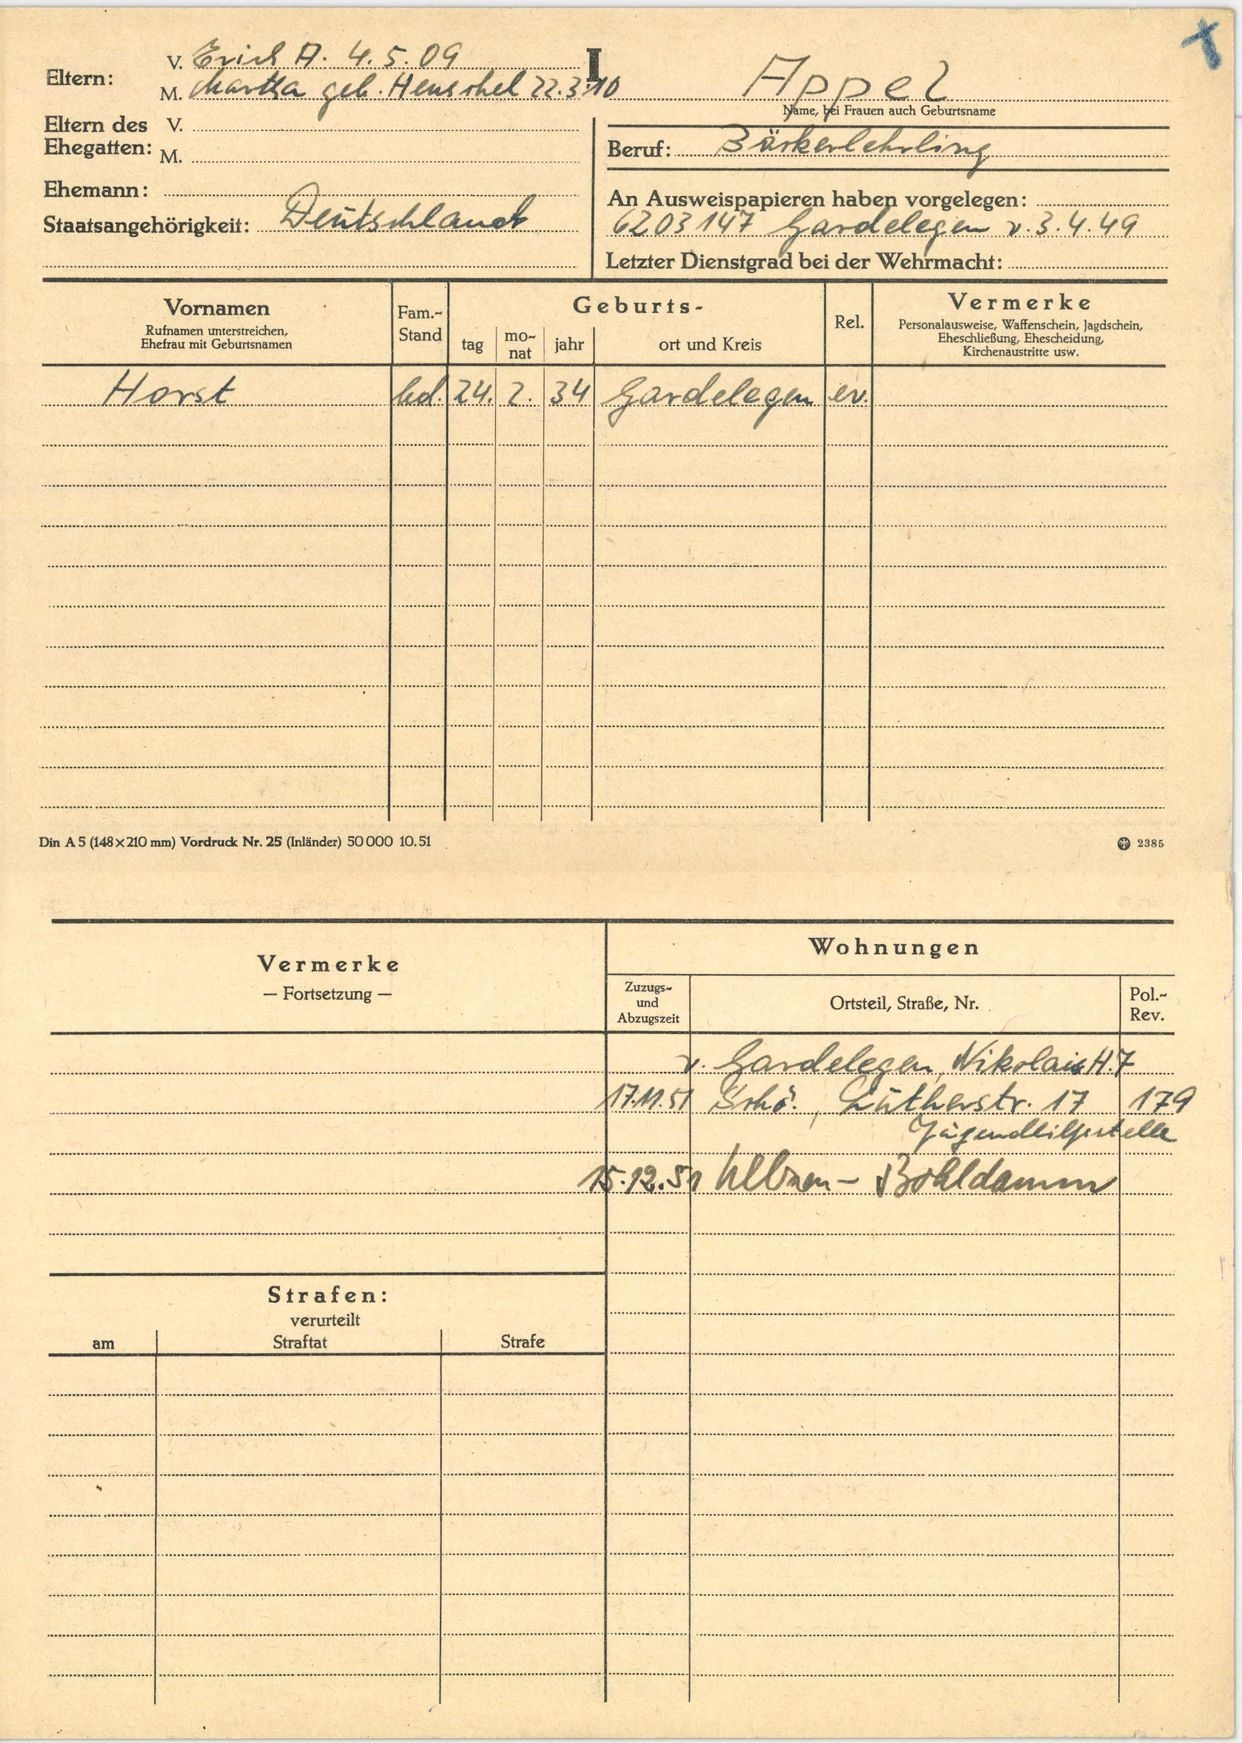
Appel